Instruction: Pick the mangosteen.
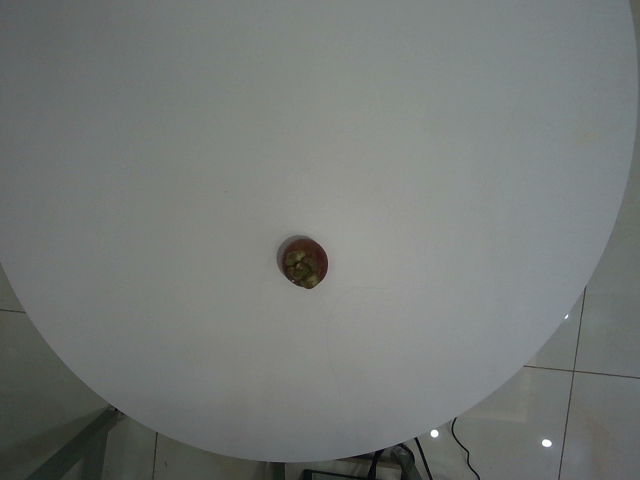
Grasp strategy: vertical